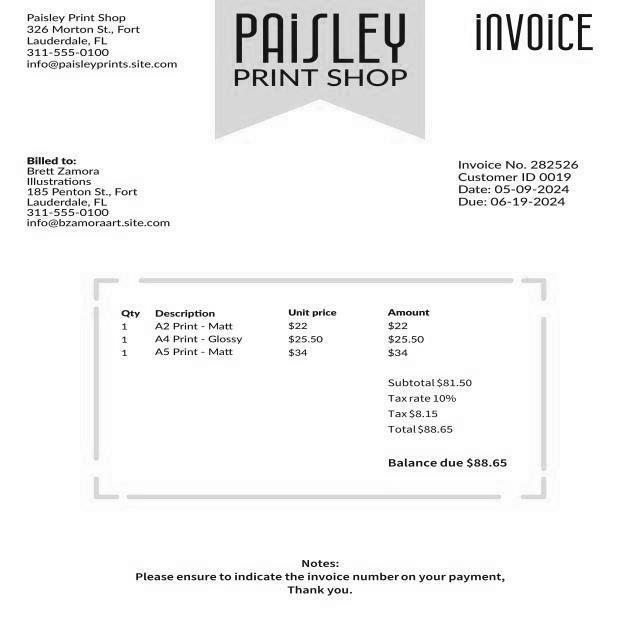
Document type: Invoice